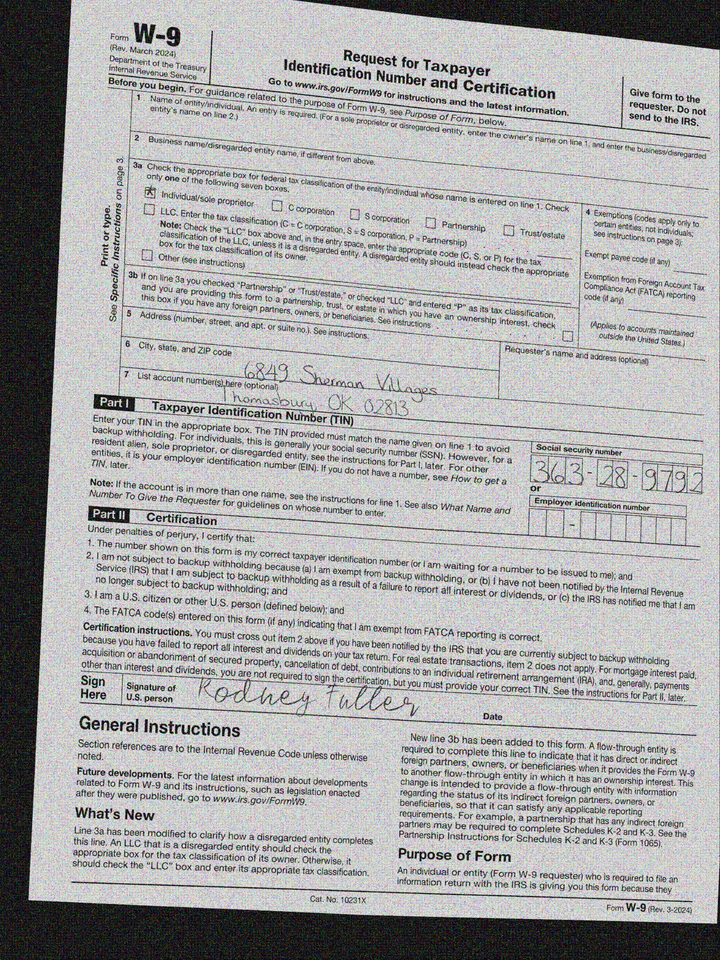
adr1: 6849 Sherman Villages
adr2: Thomasbury, OK 02813
cbx: yes
ssn: 363289792